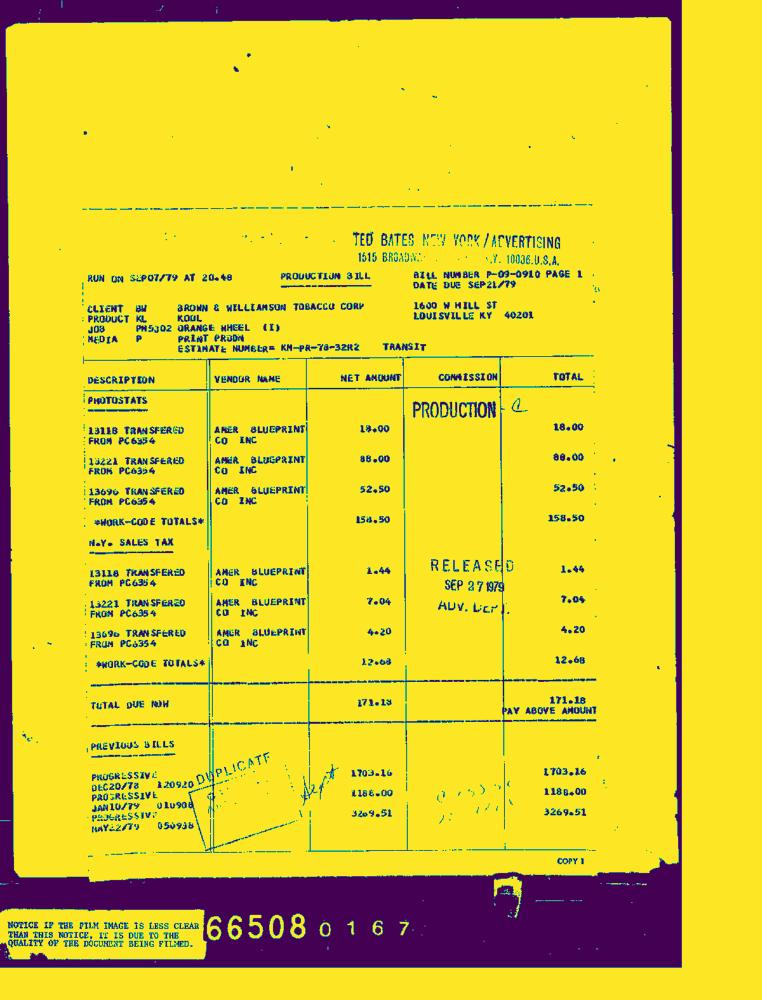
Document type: Invoice-Doc